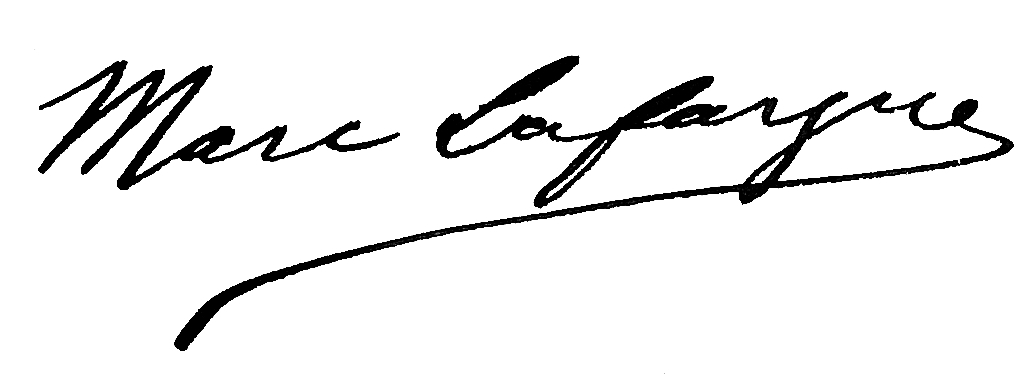
Signature of: marc lafargue